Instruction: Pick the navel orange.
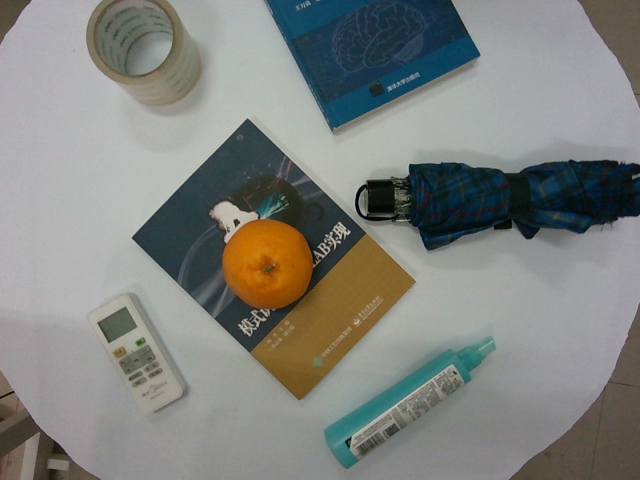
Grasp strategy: vertical